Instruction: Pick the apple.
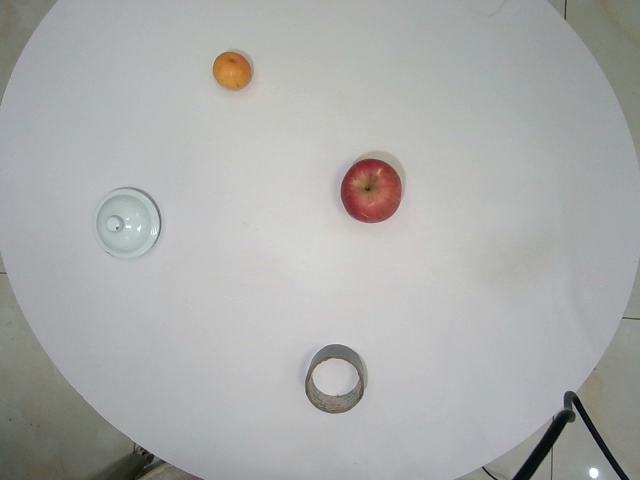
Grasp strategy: vertical